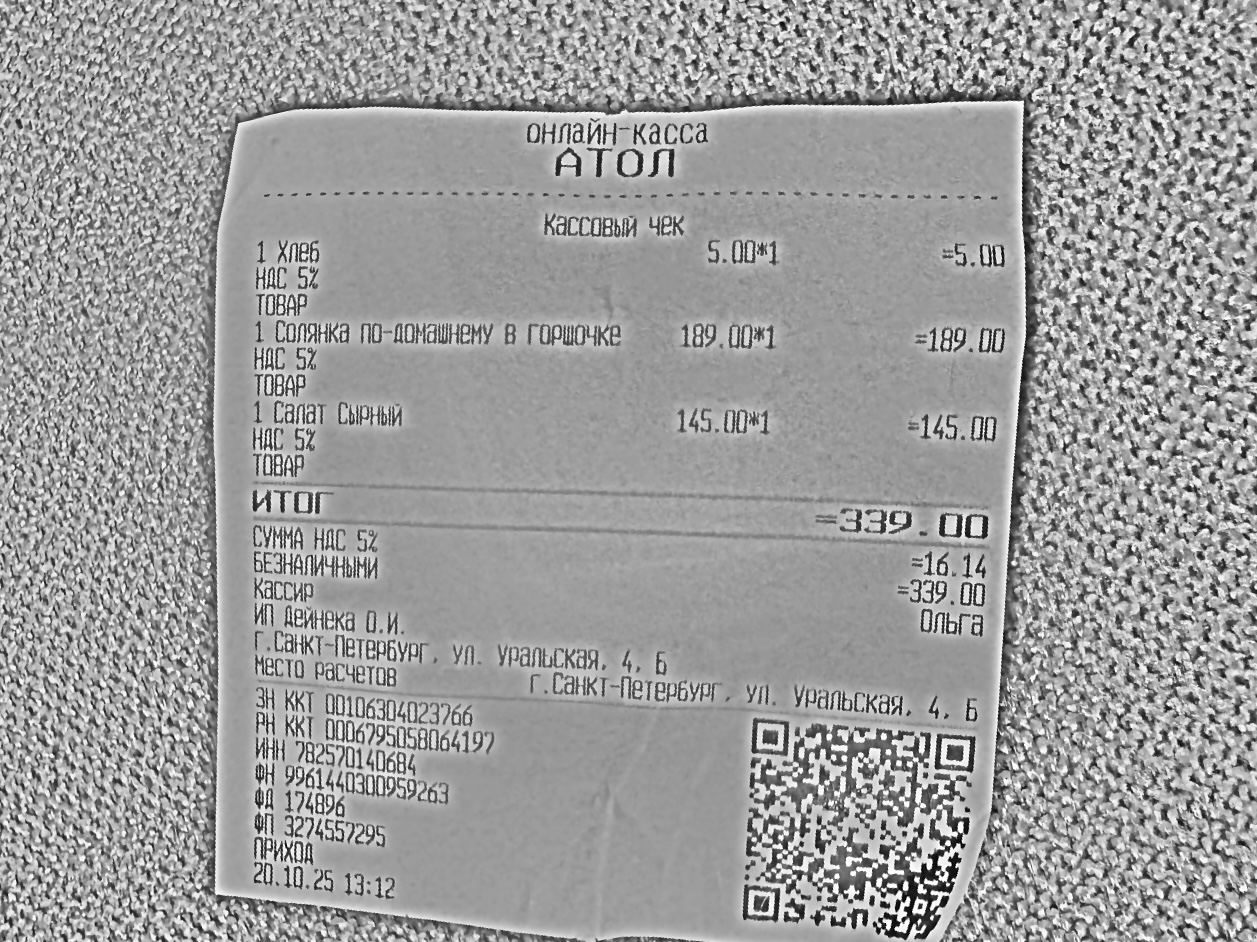
Продавец: ИП Дейнека О.И.
ИНН: 782570140684
Дата: 20.10.25
Товары: 1 Хлеб; 1 Солянка по-домашнему в горошочке; 1 Салат Сырный
Количество: 1; 1; 1
Цена: 5.00; 189.00; 145.00
Сумма: 5.00; 189.00; 145.00
Итого: 339.00